Question: What is the main concern?
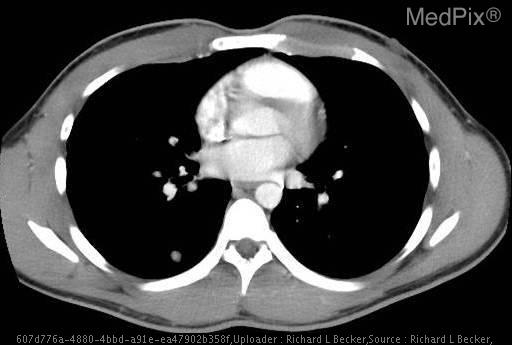
Answer: The findings suggest Testicle Ultrasound
•  Well-circumscribed, heterogeneously hypoechoic mass with mixed solid and cystic components, arising from the left testicle and confined within the tunica albuginea.

Abdominal CT
•  Bulky retroperitoneal and para-aortic lymphadenopathy.

Chest Film and CT
•  Supraclavicular and subcarinal adenopathy and multiple lung nodules.

All of these findings suggest a metastatic testicular cancer. Right lower lobe non-calcified lung nodule.. The patient might have a history of 20 y.o. man with trauma to the groin 4 days ago, presents with increasing pain and swelling of his left testicle for two days..